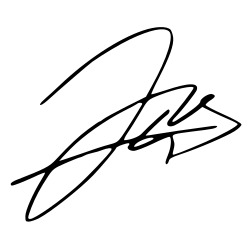
Signature of: jerome polin